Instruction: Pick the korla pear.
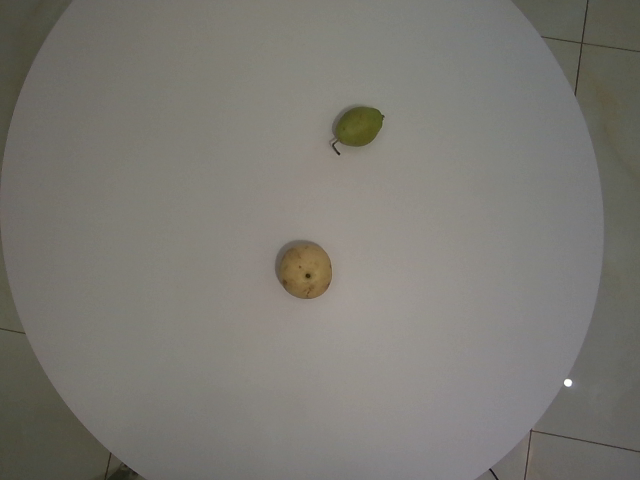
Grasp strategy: vertical